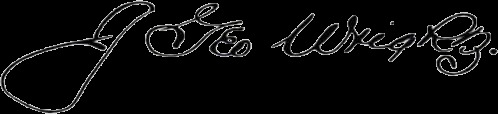
Signature of: j george wright